Question: How is the history relevant to the case?
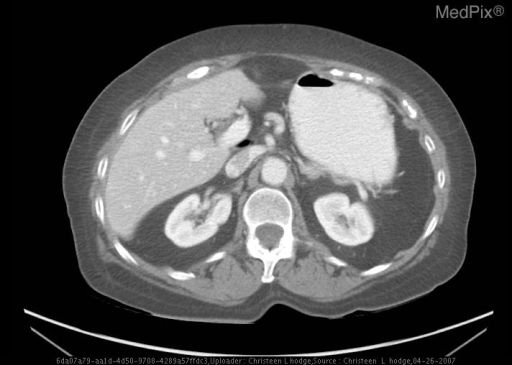
Answer: The patient's history of 77 yo female presents to emergency department for worsening abdominal pain is key in understanding the case.